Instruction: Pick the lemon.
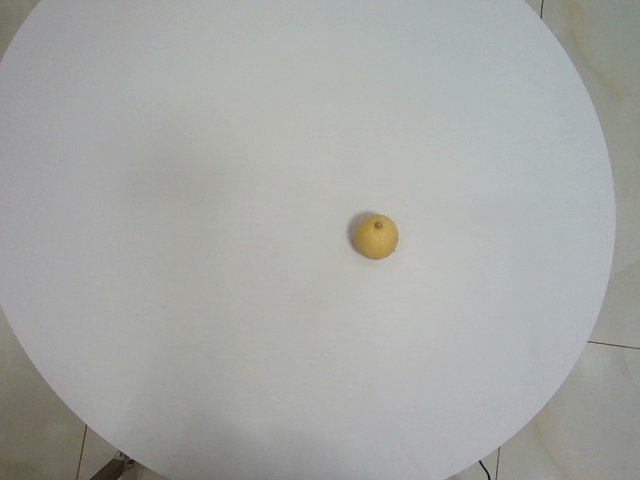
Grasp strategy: vertical